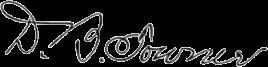
Signature of: daniel b towner